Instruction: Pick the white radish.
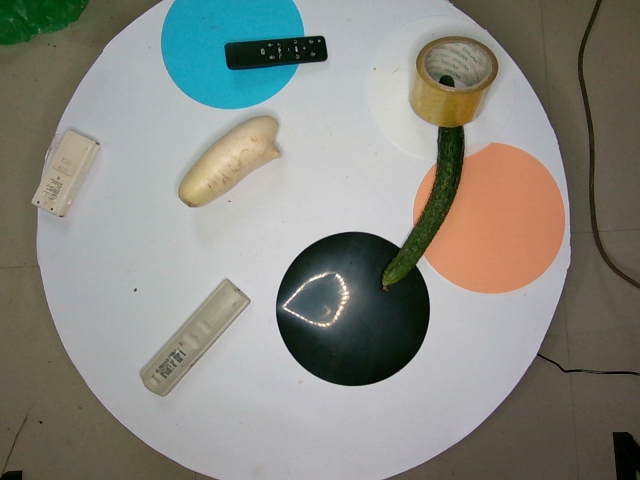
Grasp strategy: vertical